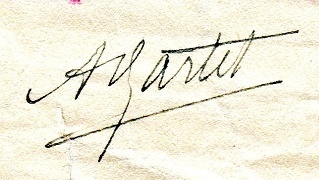
Signature of: alexis bartet